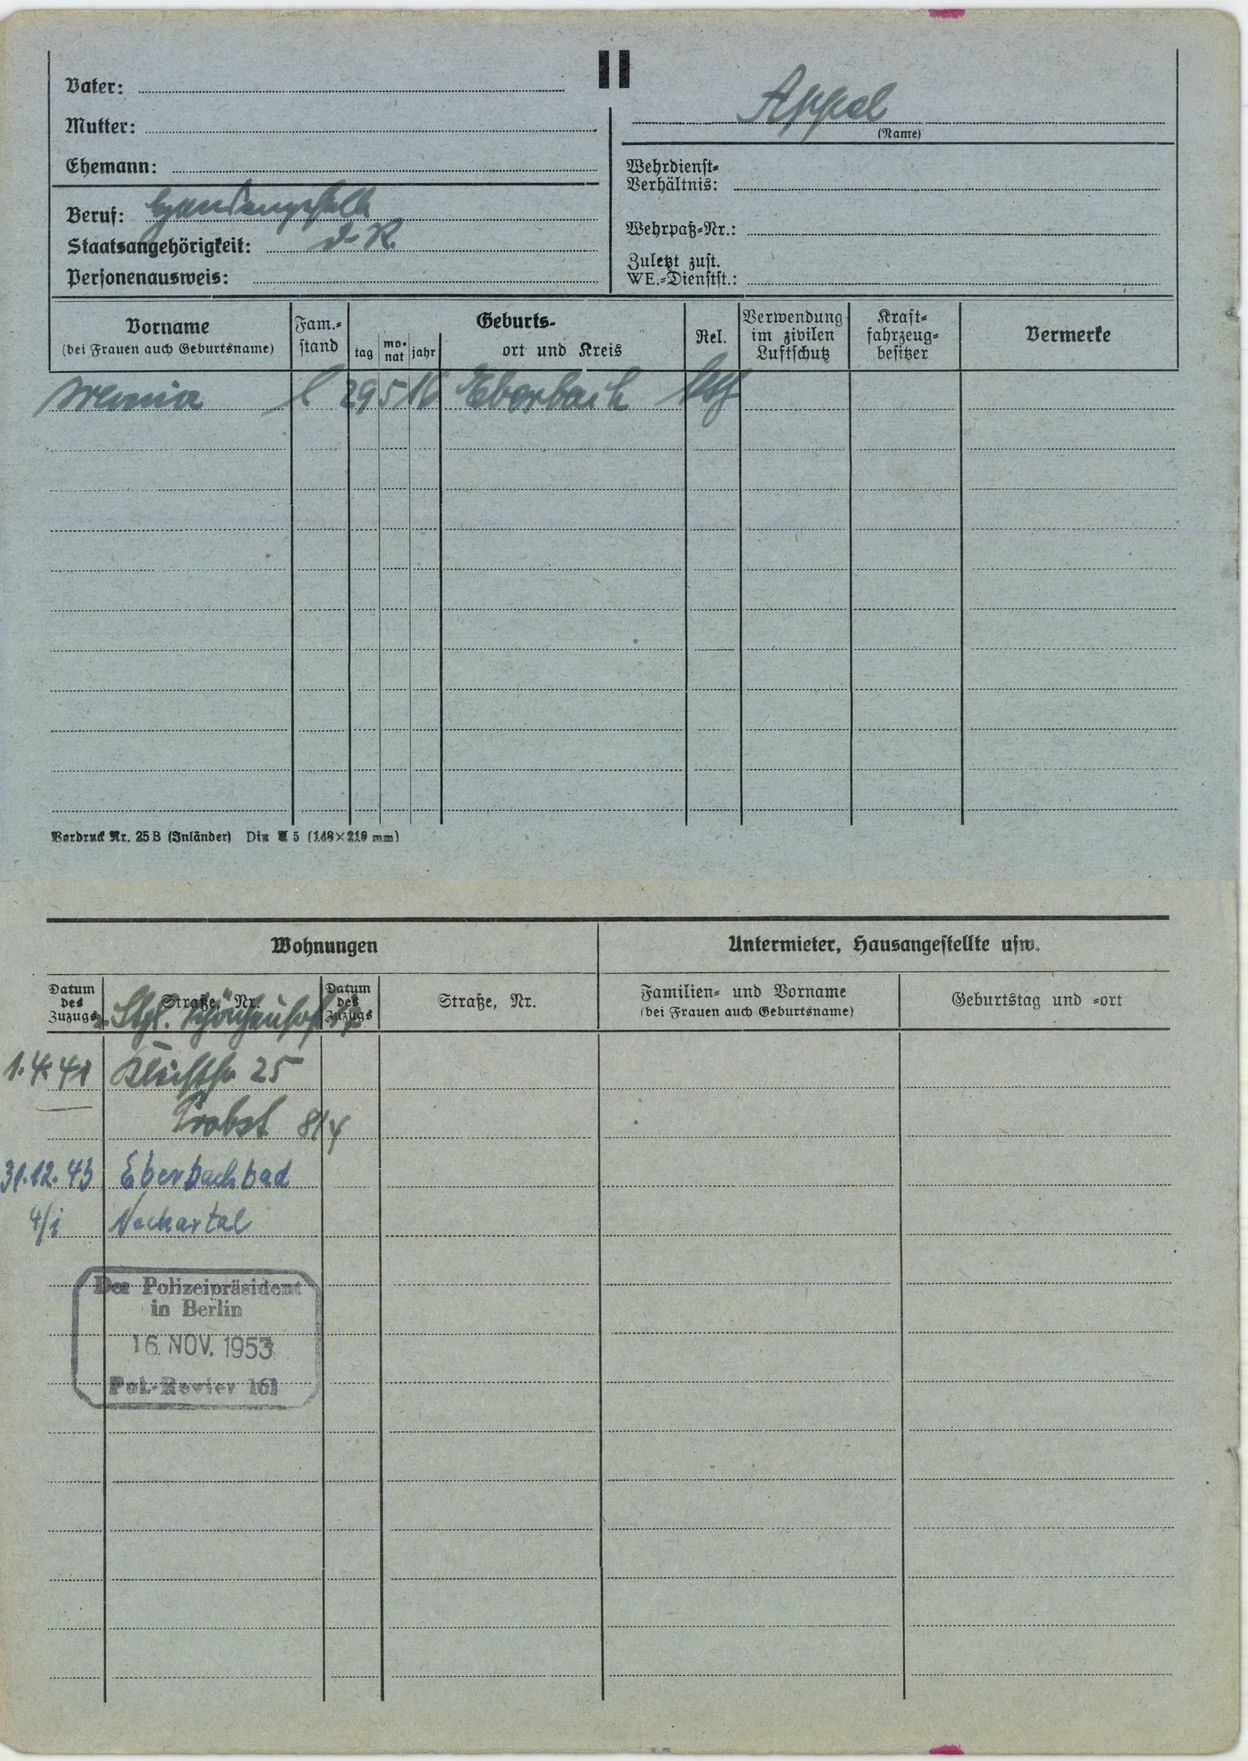
Appel